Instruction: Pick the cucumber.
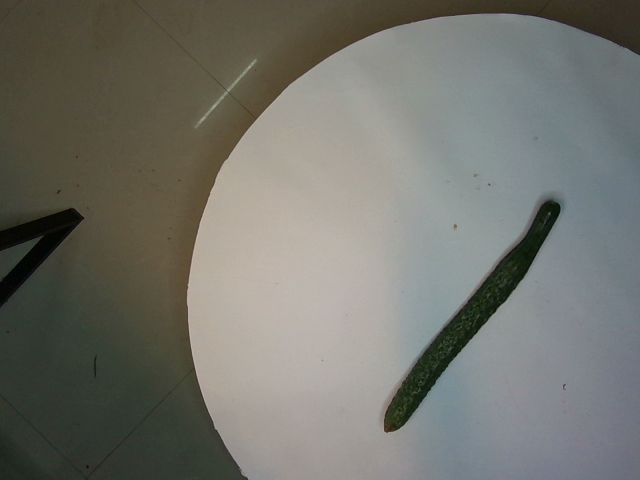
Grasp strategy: vertical